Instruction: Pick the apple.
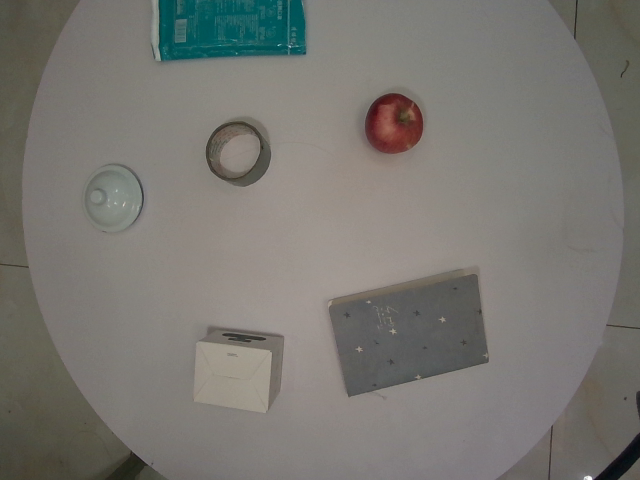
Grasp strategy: vertical